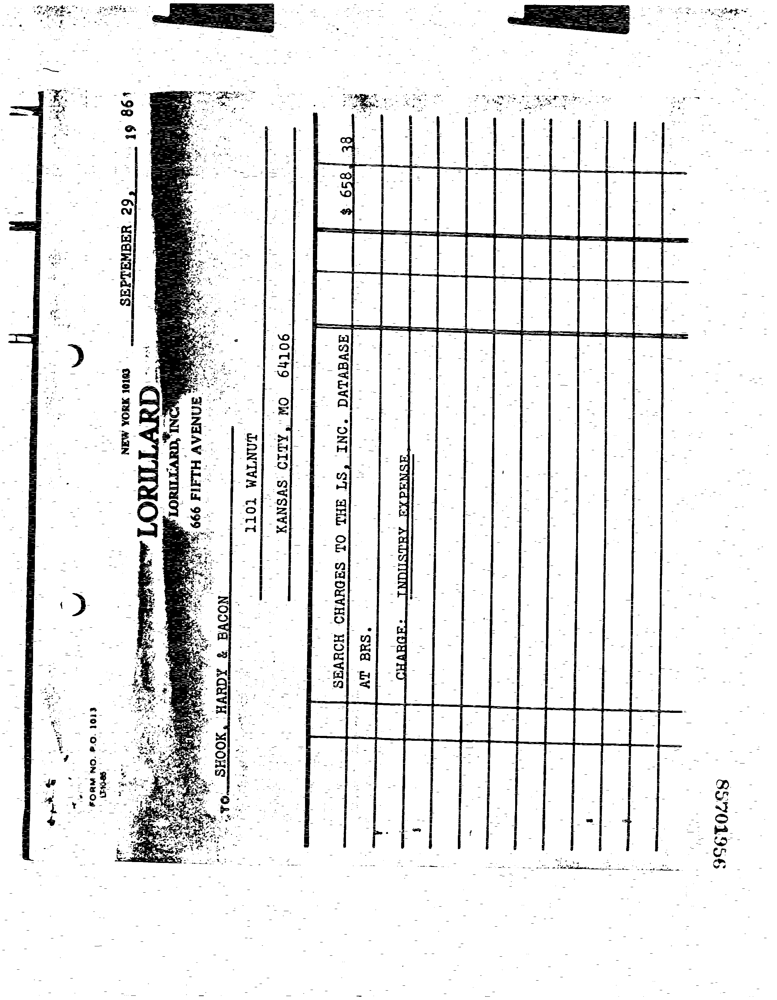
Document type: Invoice